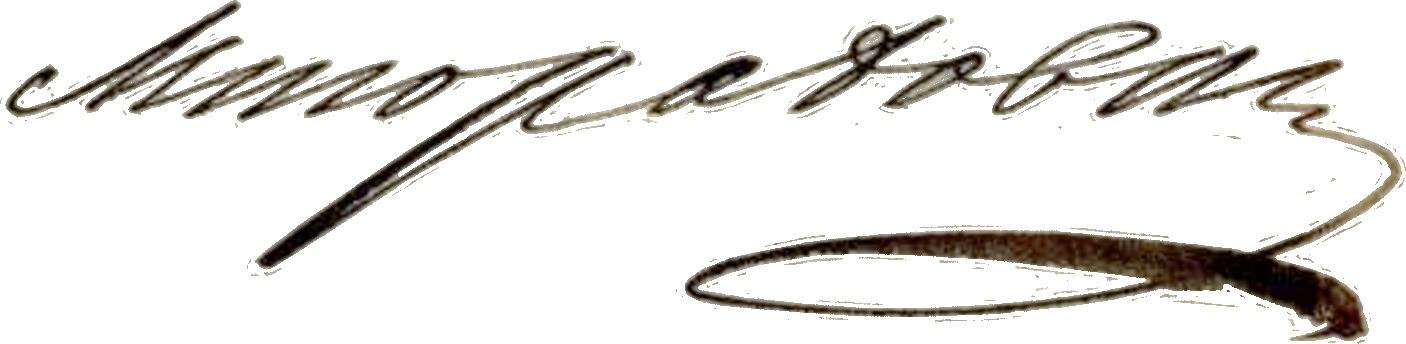
Signature of: mikhail miloradovich